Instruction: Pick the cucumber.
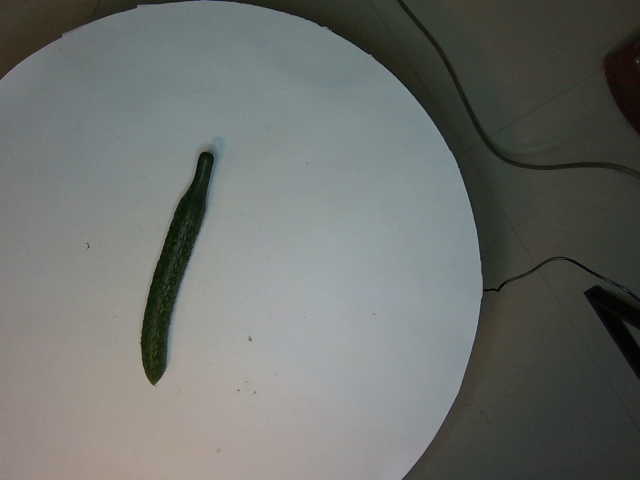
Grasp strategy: vertical